Question: Can you provide the account number mentioned in the document?
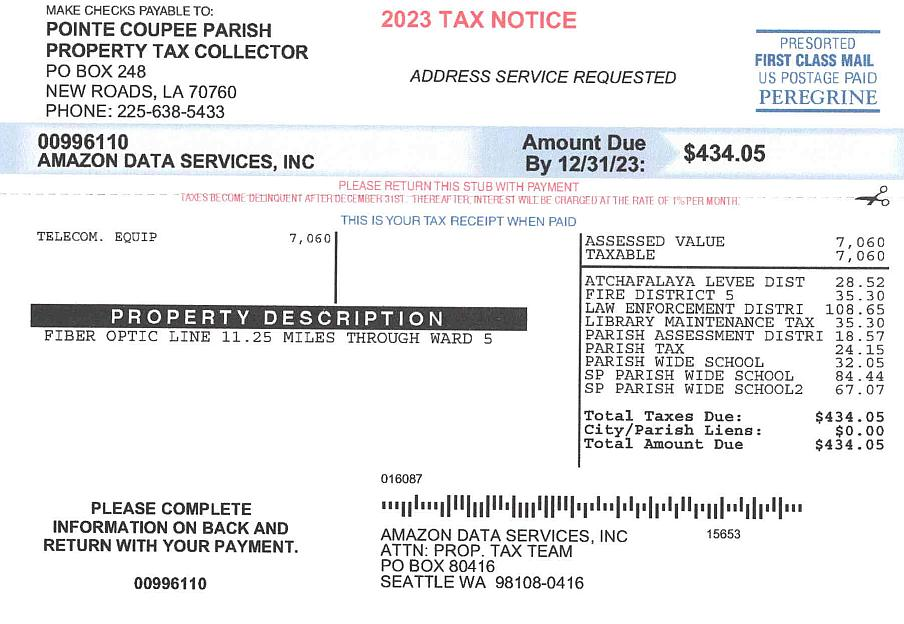
Answer: "00996110"